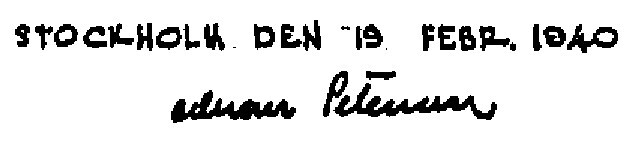
Signature of: adrian langendal